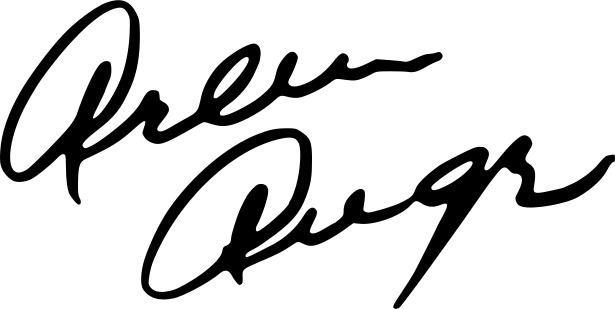
Signature of: arleen auger